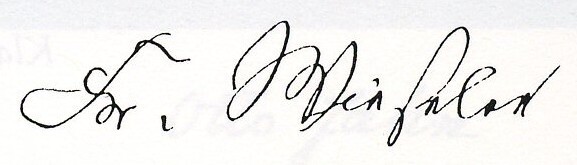
Signature of: friedrich wieseler